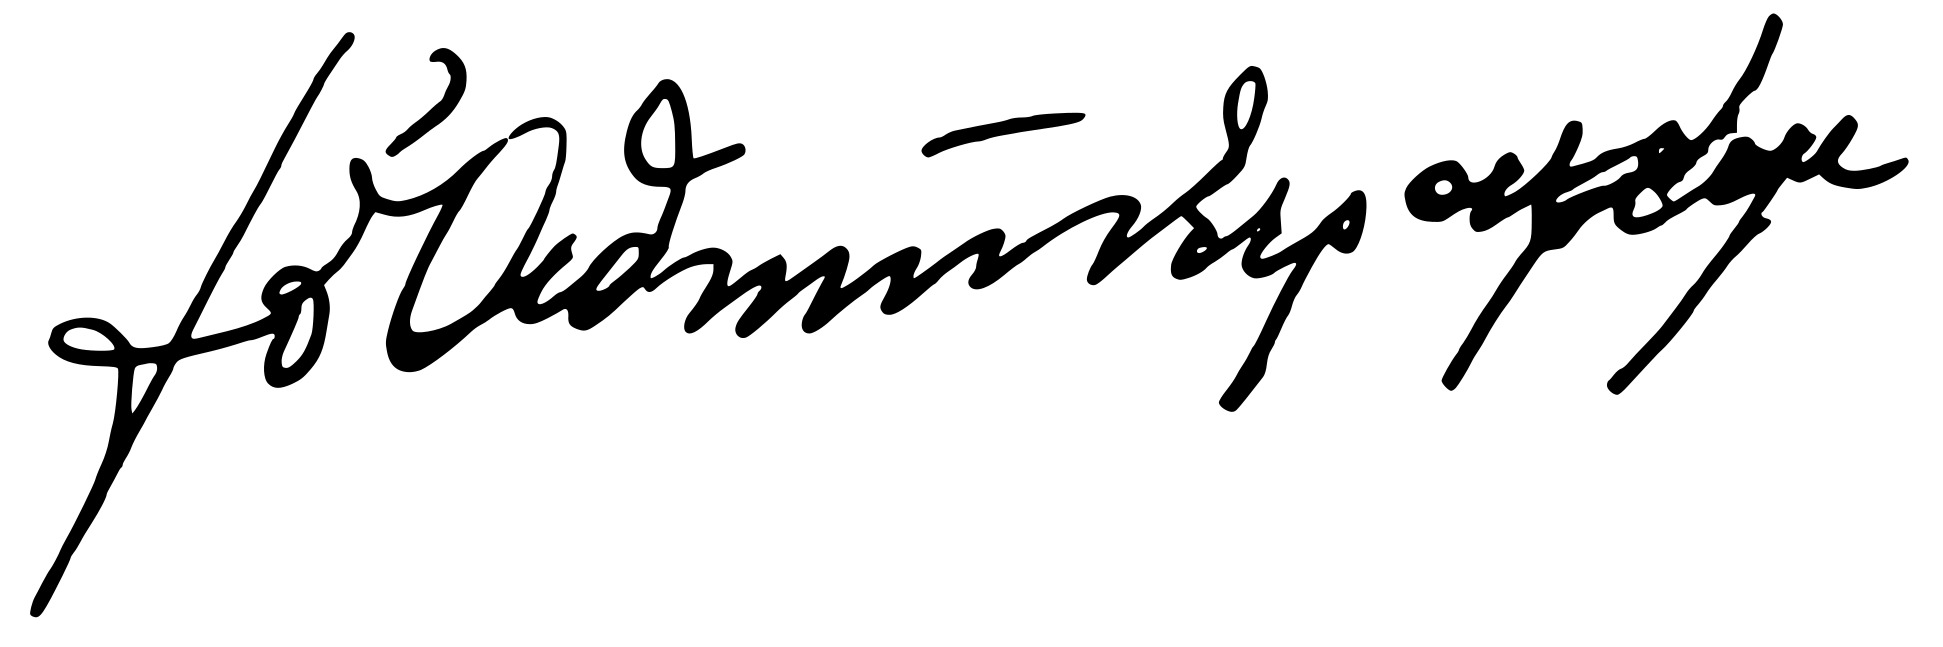
Signature of: archbishop serafim of athens